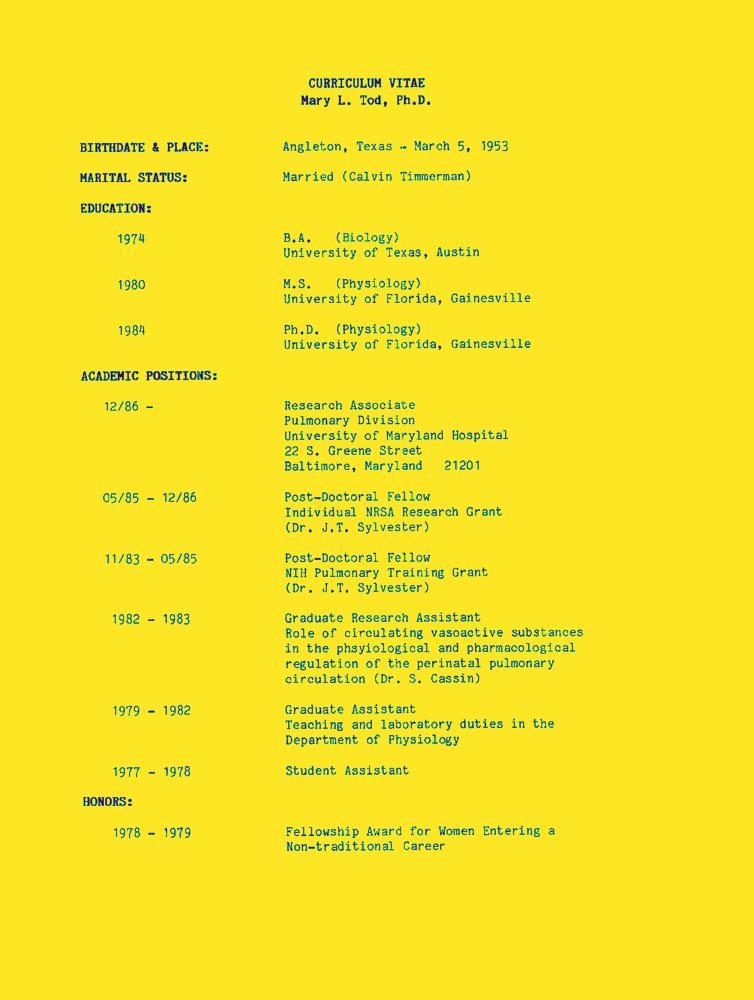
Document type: Resume-Doc